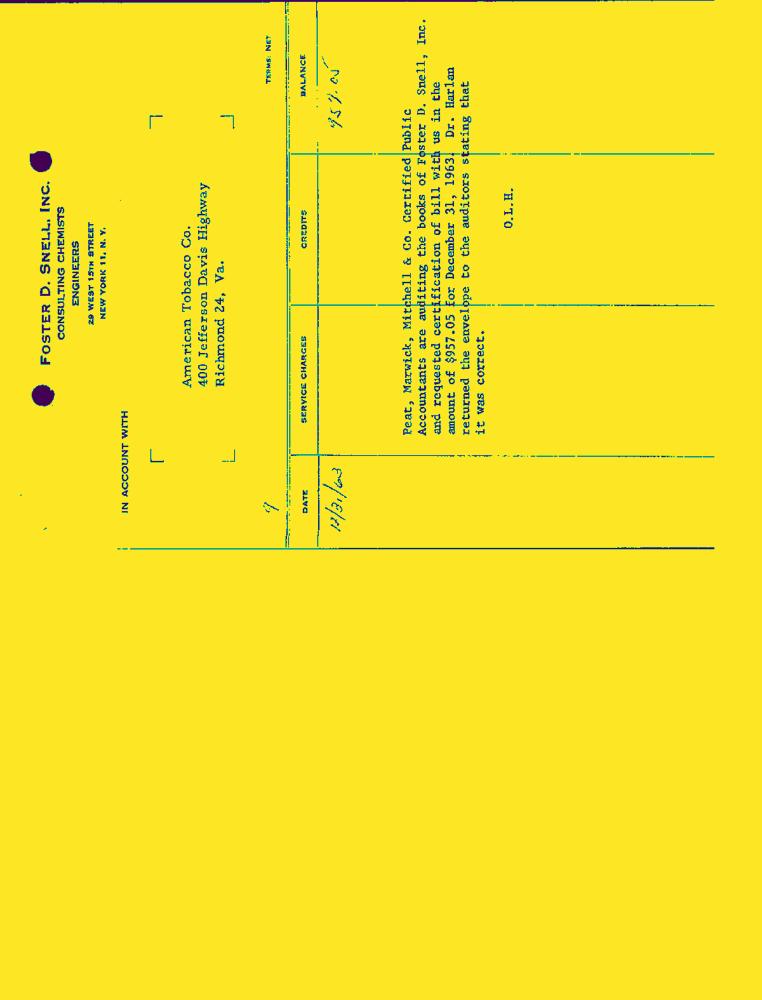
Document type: Invoice-Doc